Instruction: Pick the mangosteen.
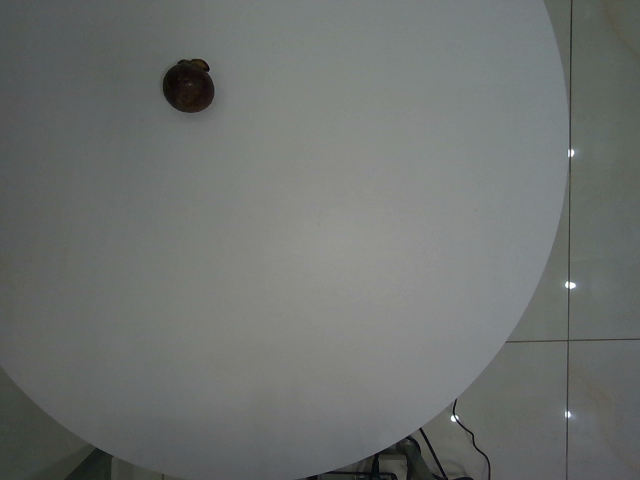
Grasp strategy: vertical